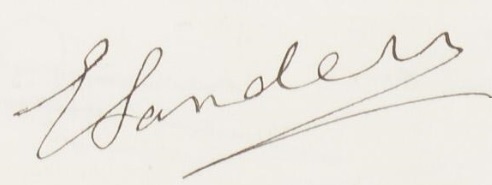
Signature of: eduard sanders